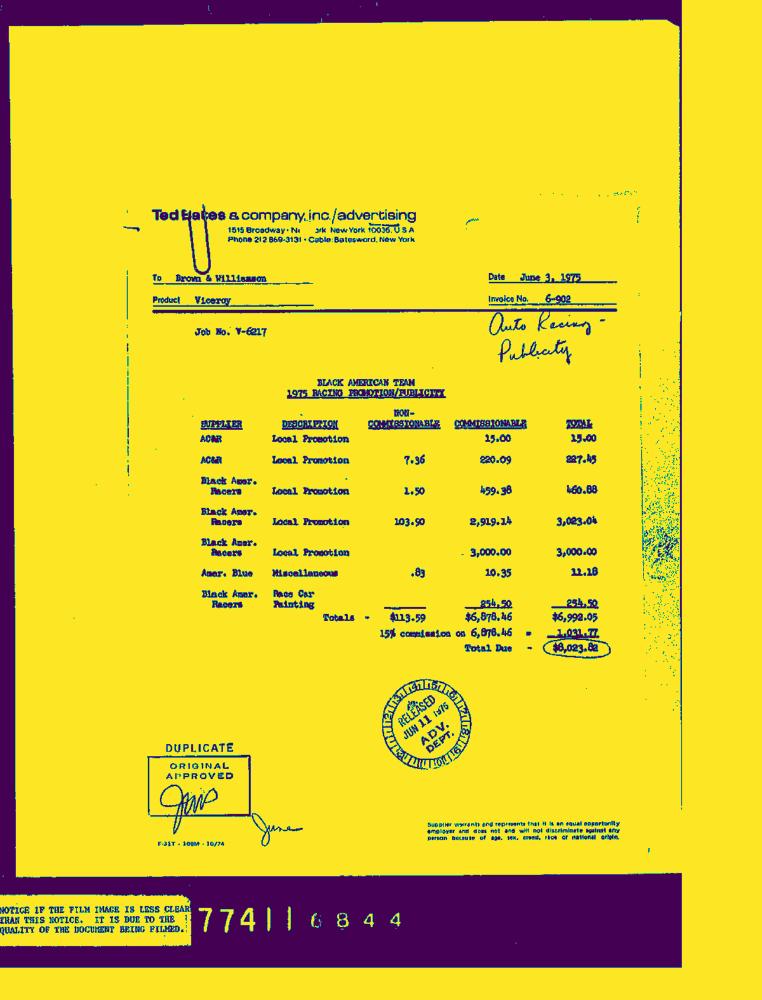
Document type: Invoice-Doc